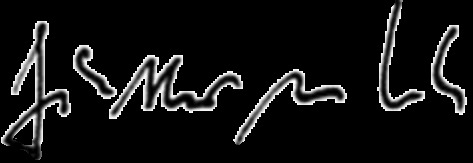
Signature of: günther van well